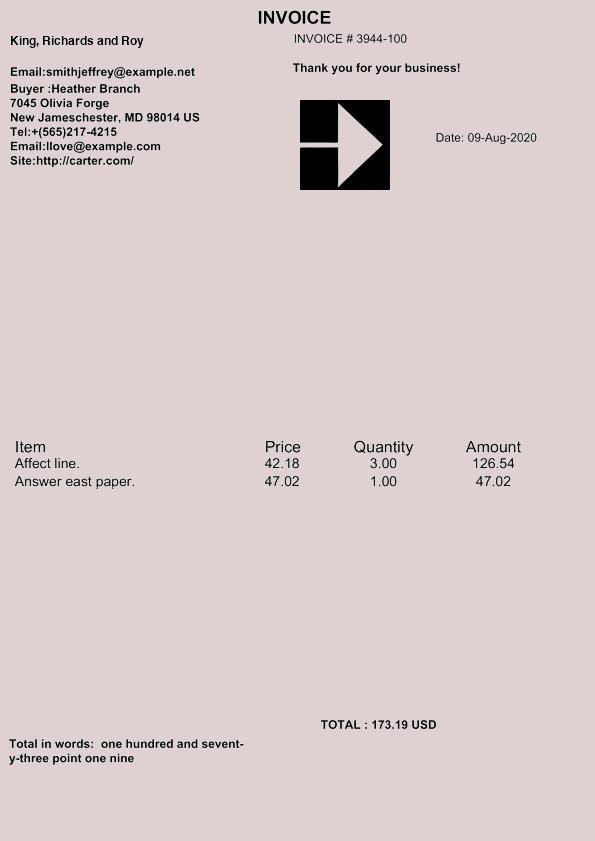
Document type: Invoice